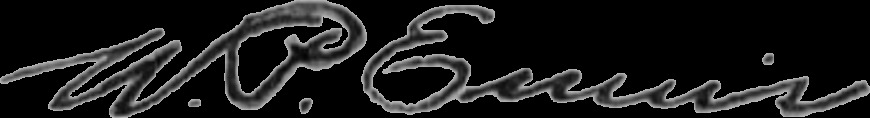
Signature of: william pierce ennis